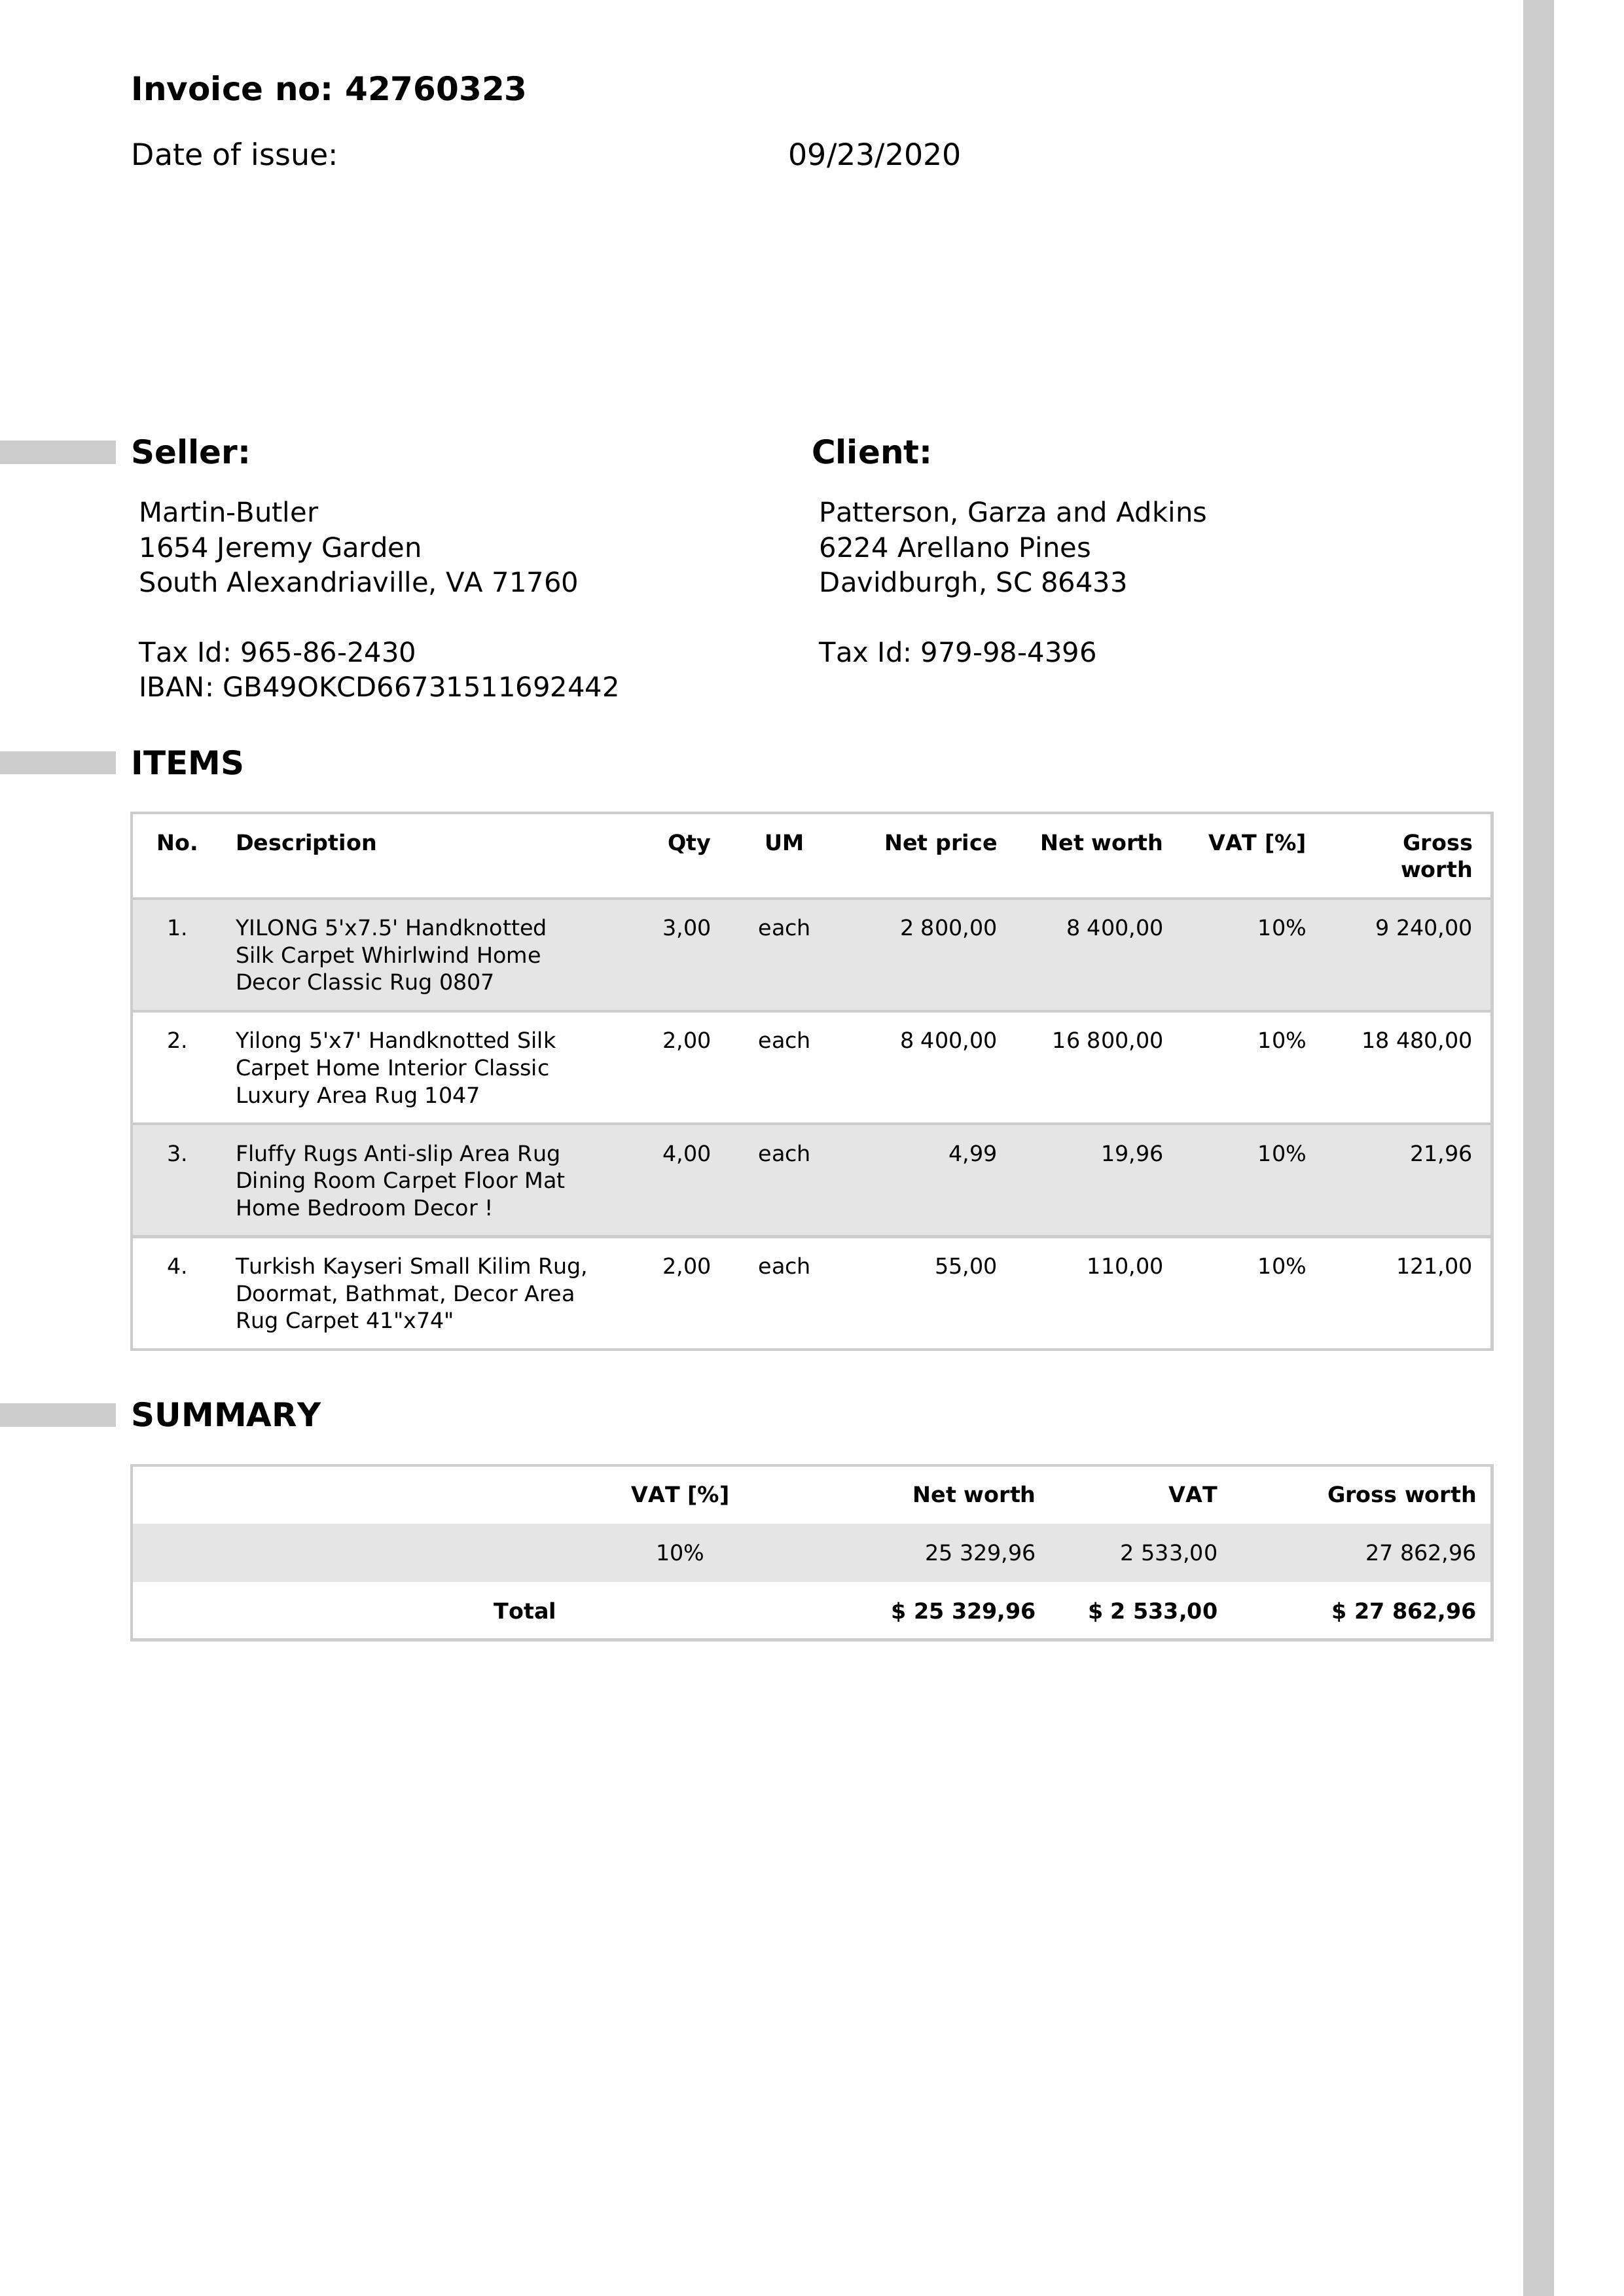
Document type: Invoice